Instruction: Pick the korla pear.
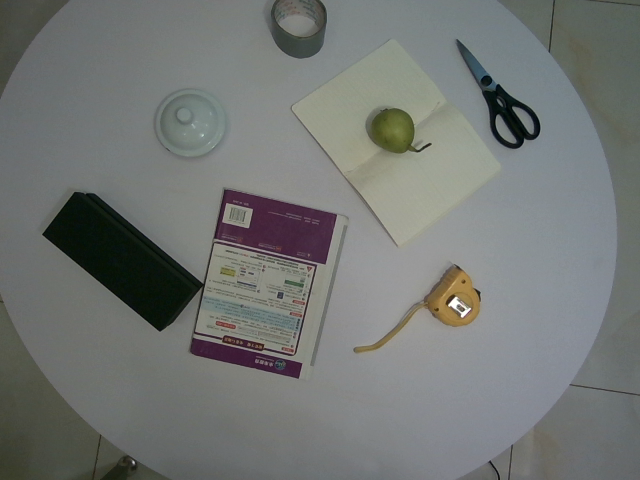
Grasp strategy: vertical